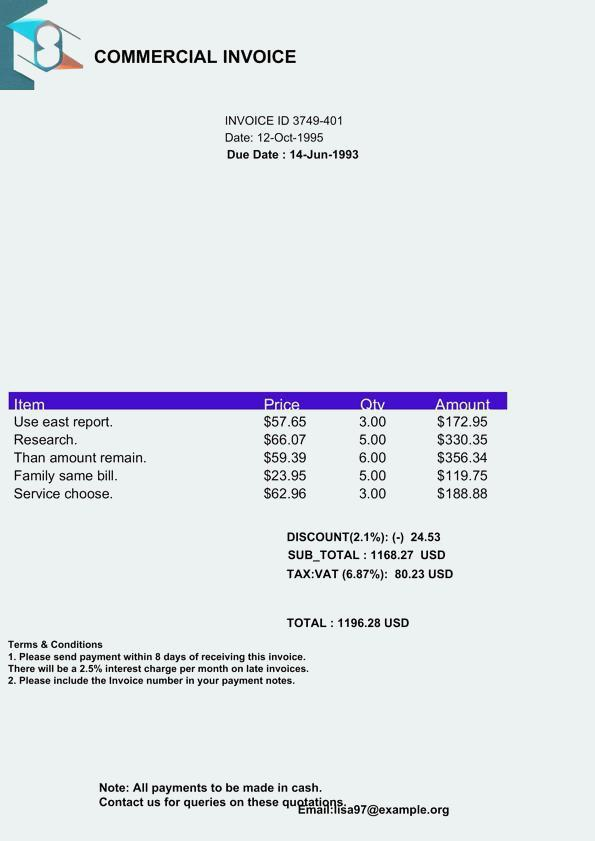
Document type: Invoice